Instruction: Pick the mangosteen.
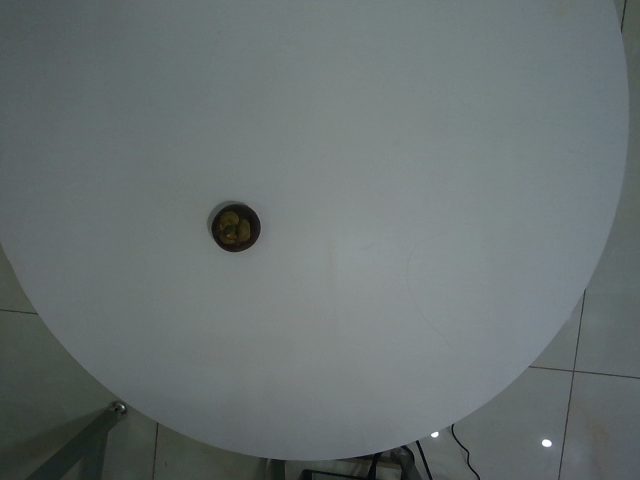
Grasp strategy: vertical